Question: What type of tax is indicated in the document, personal property or real estate?
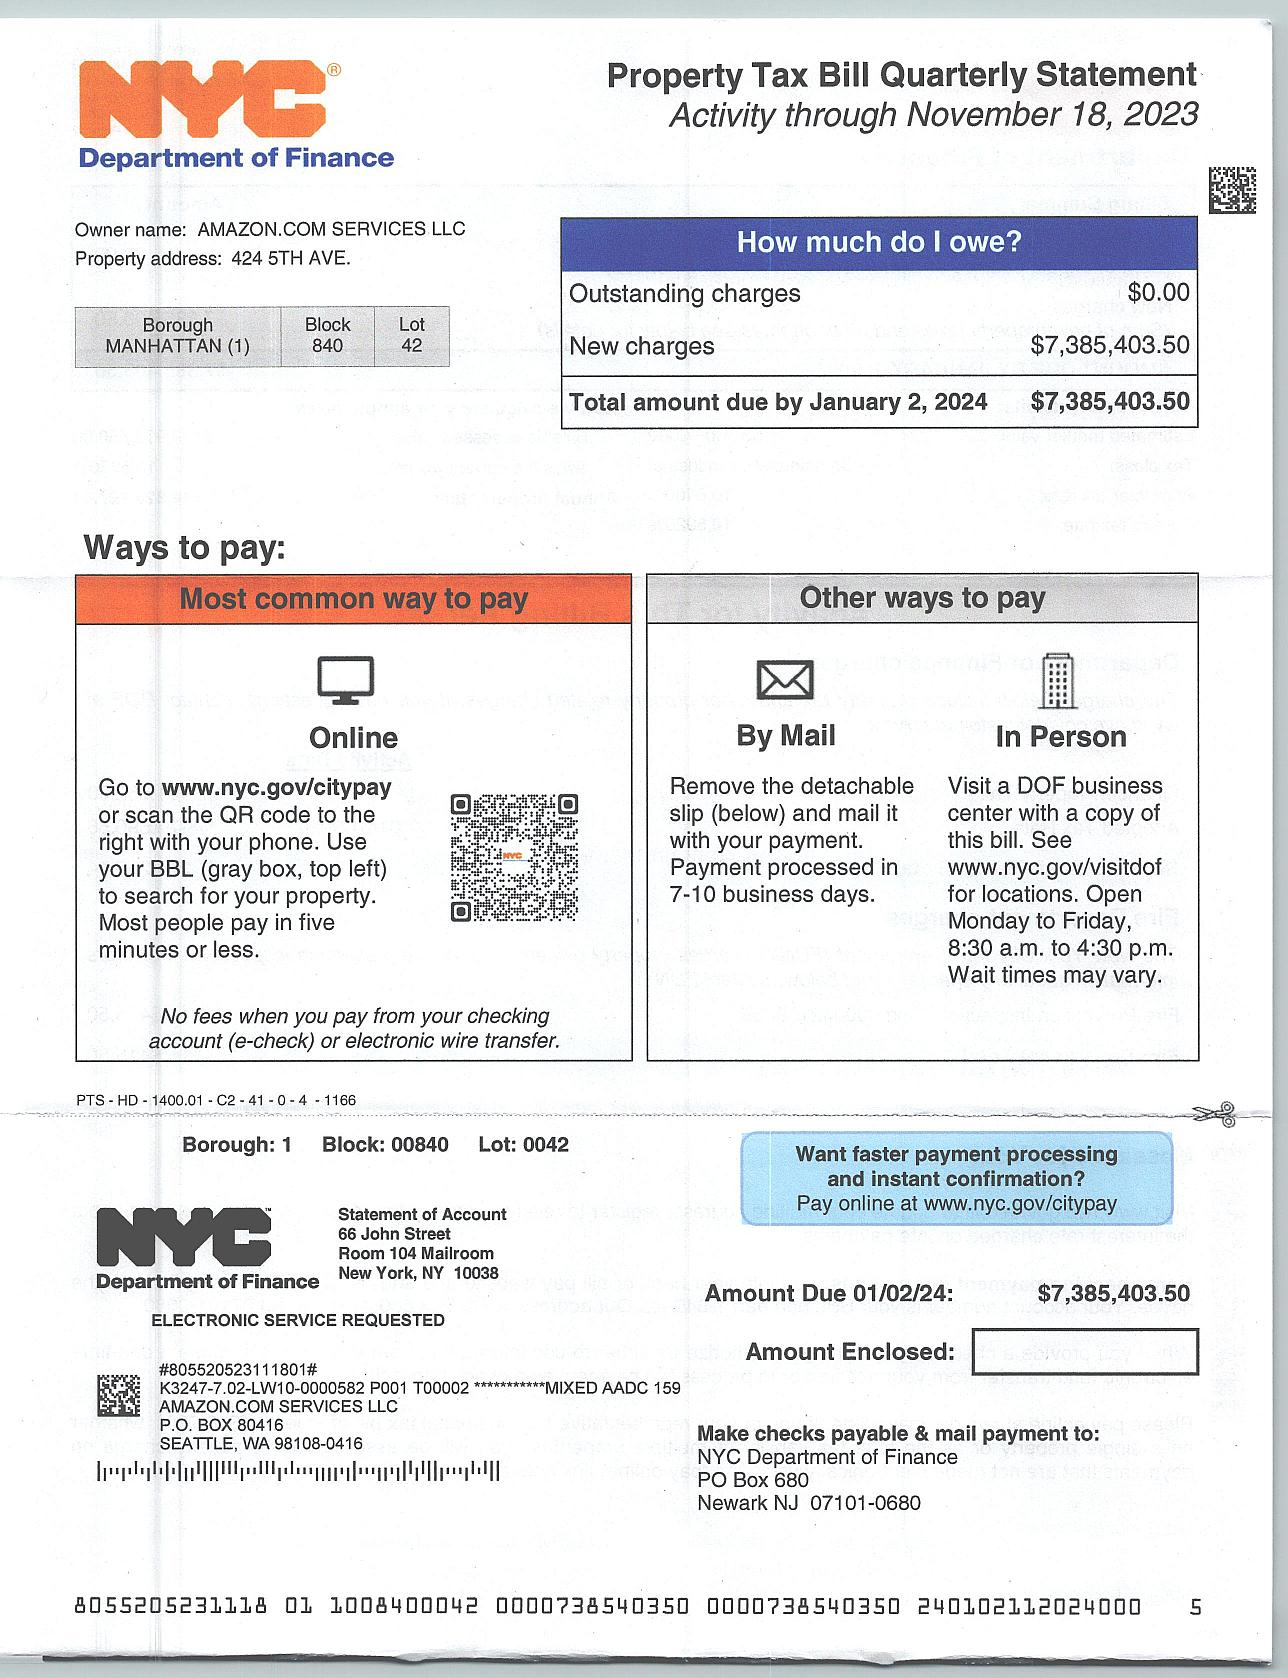
Answer: "Real Estate Tax"